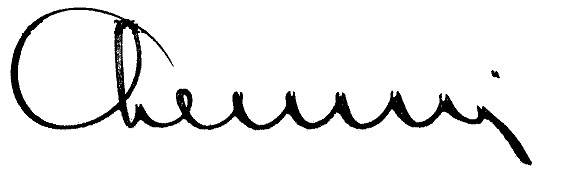
Signature of: charles chenevier